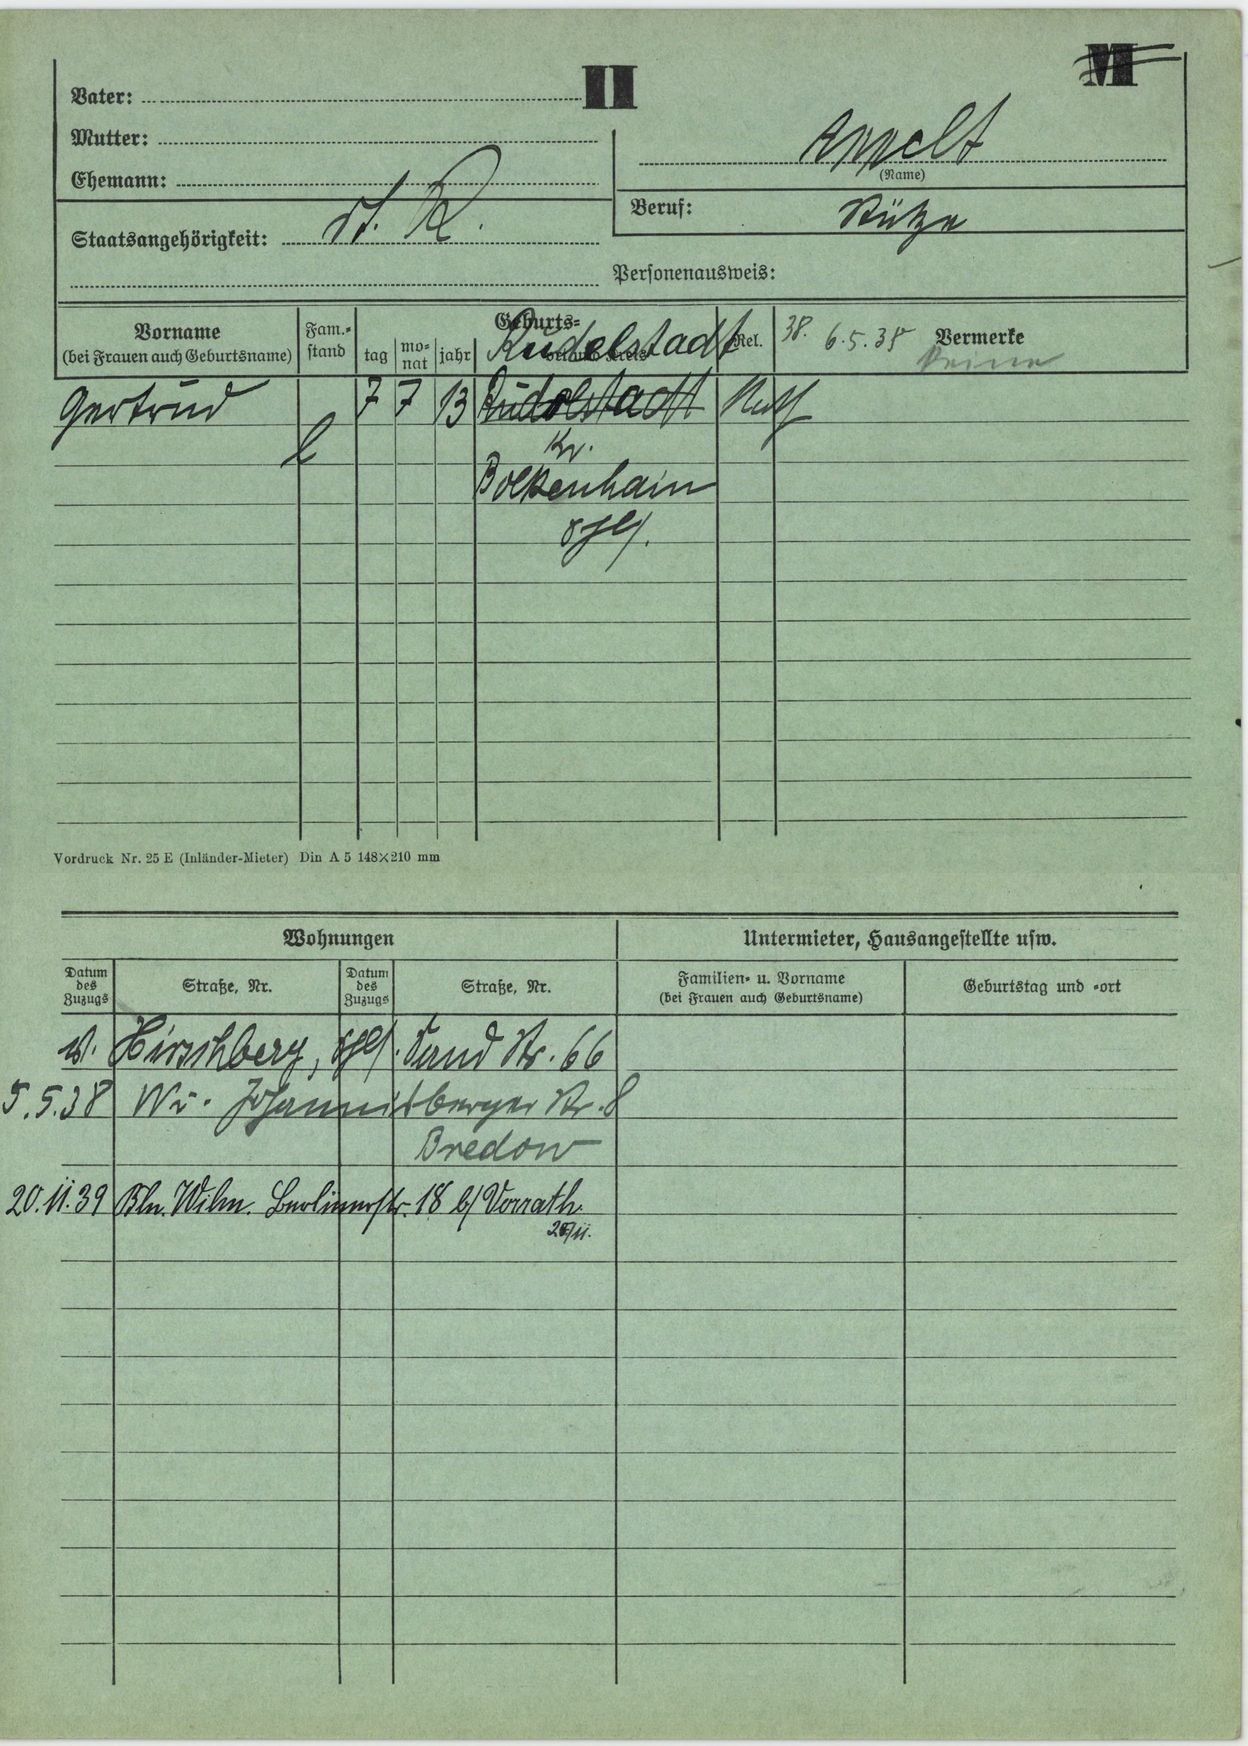
Appelt